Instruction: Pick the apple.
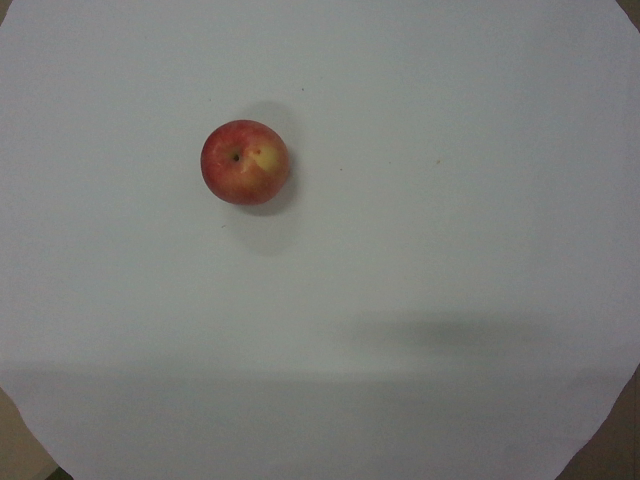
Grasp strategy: vertical